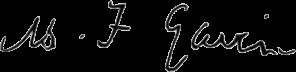
Signature of: michael freebern gavin